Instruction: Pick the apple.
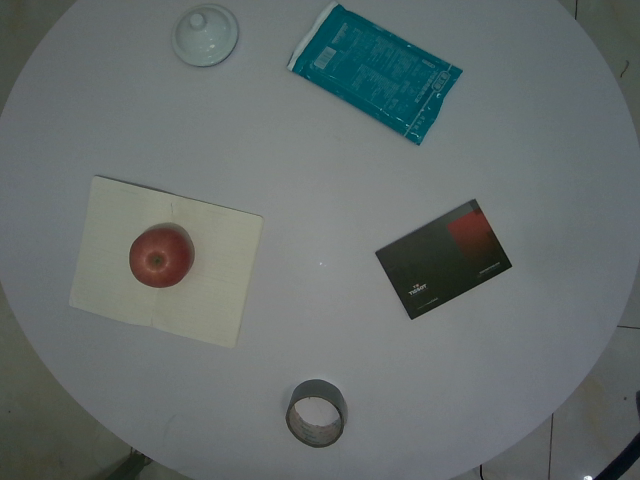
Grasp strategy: vertical